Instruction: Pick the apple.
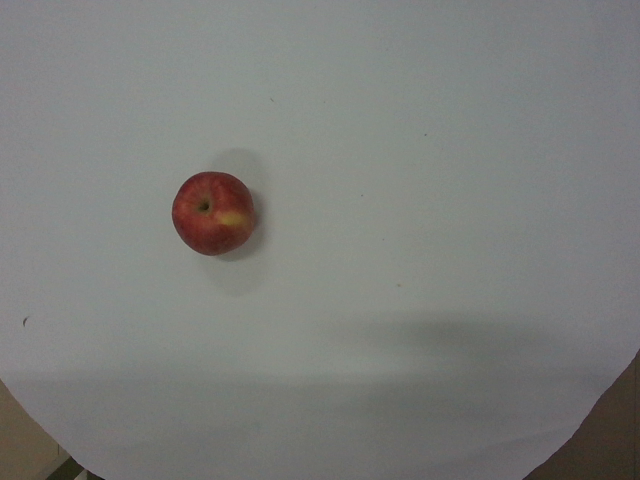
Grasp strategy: vertical